Question: Which state is mentioned in the document?
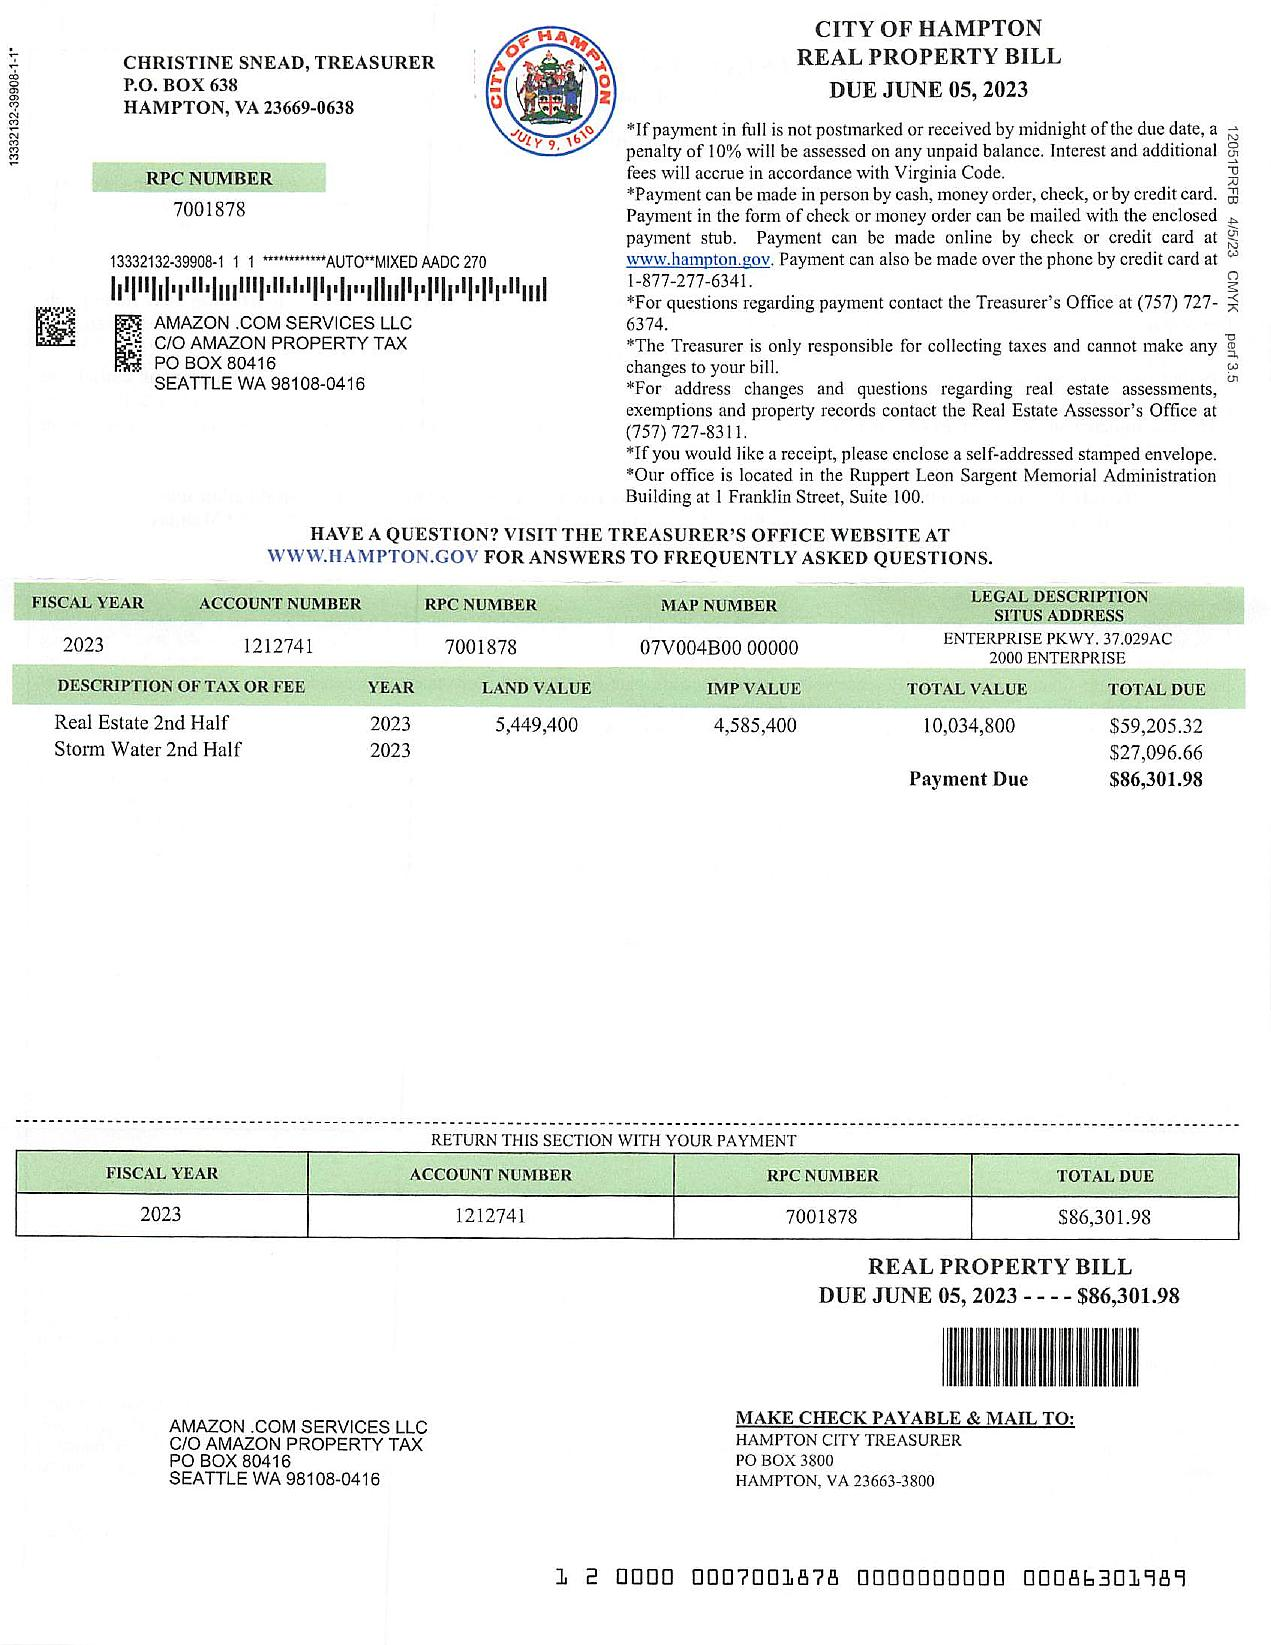
Answer: "VA"